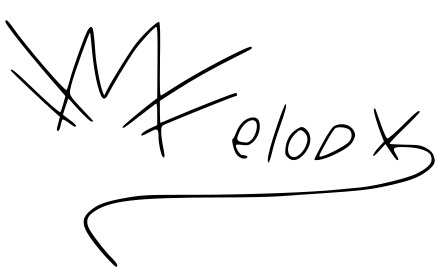
Signature of: melody